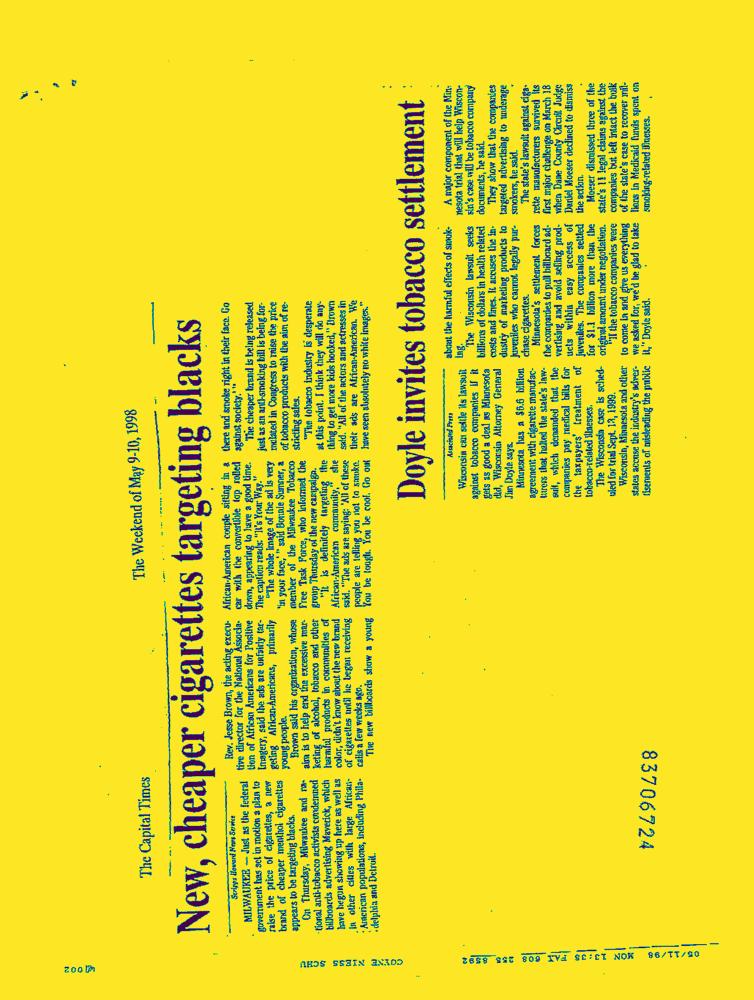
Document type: News-Article